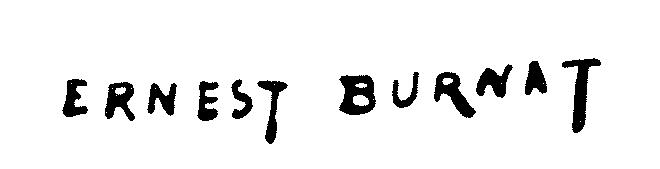
Signature of: ernest burnat